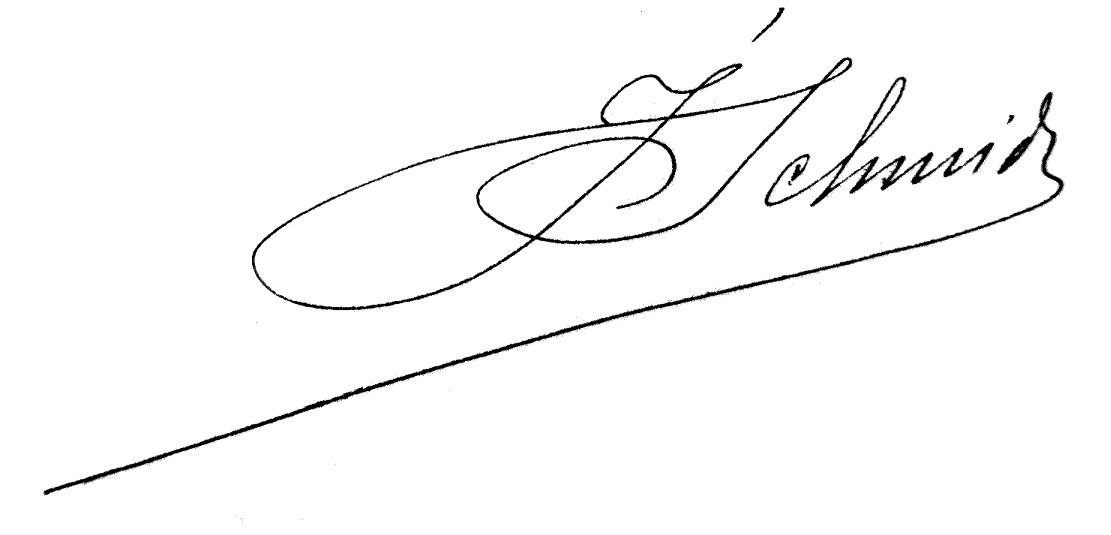
Signature of: jammy schmidt